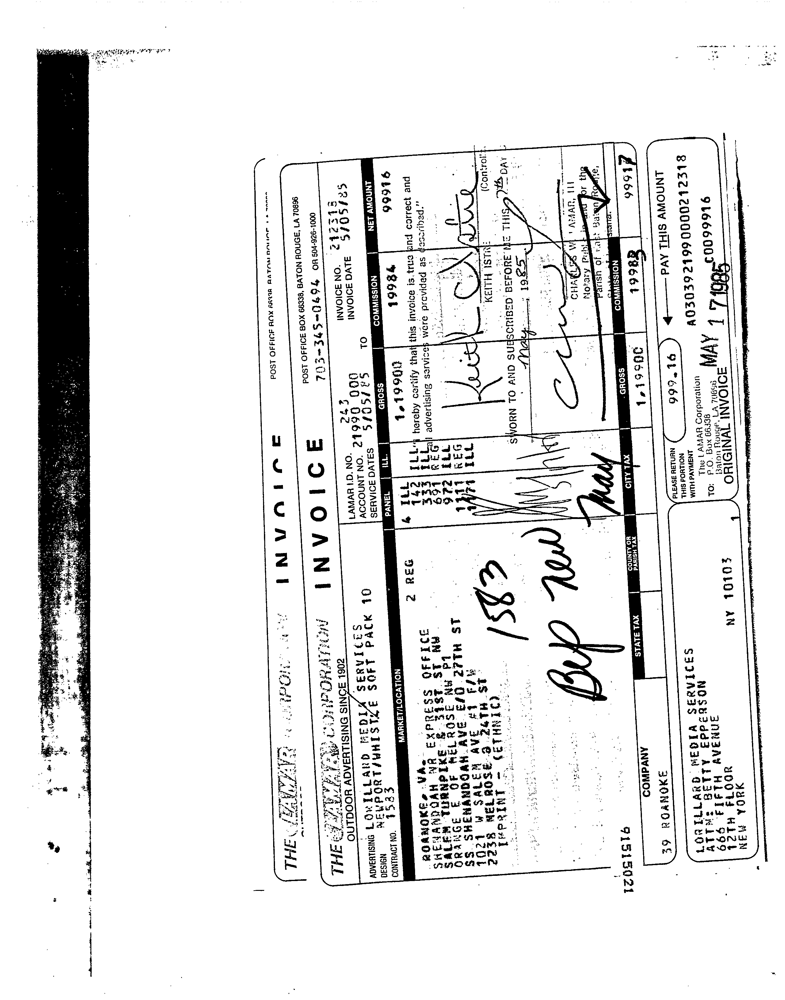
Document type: Invoice